Question: Which state is mentioned in the document?
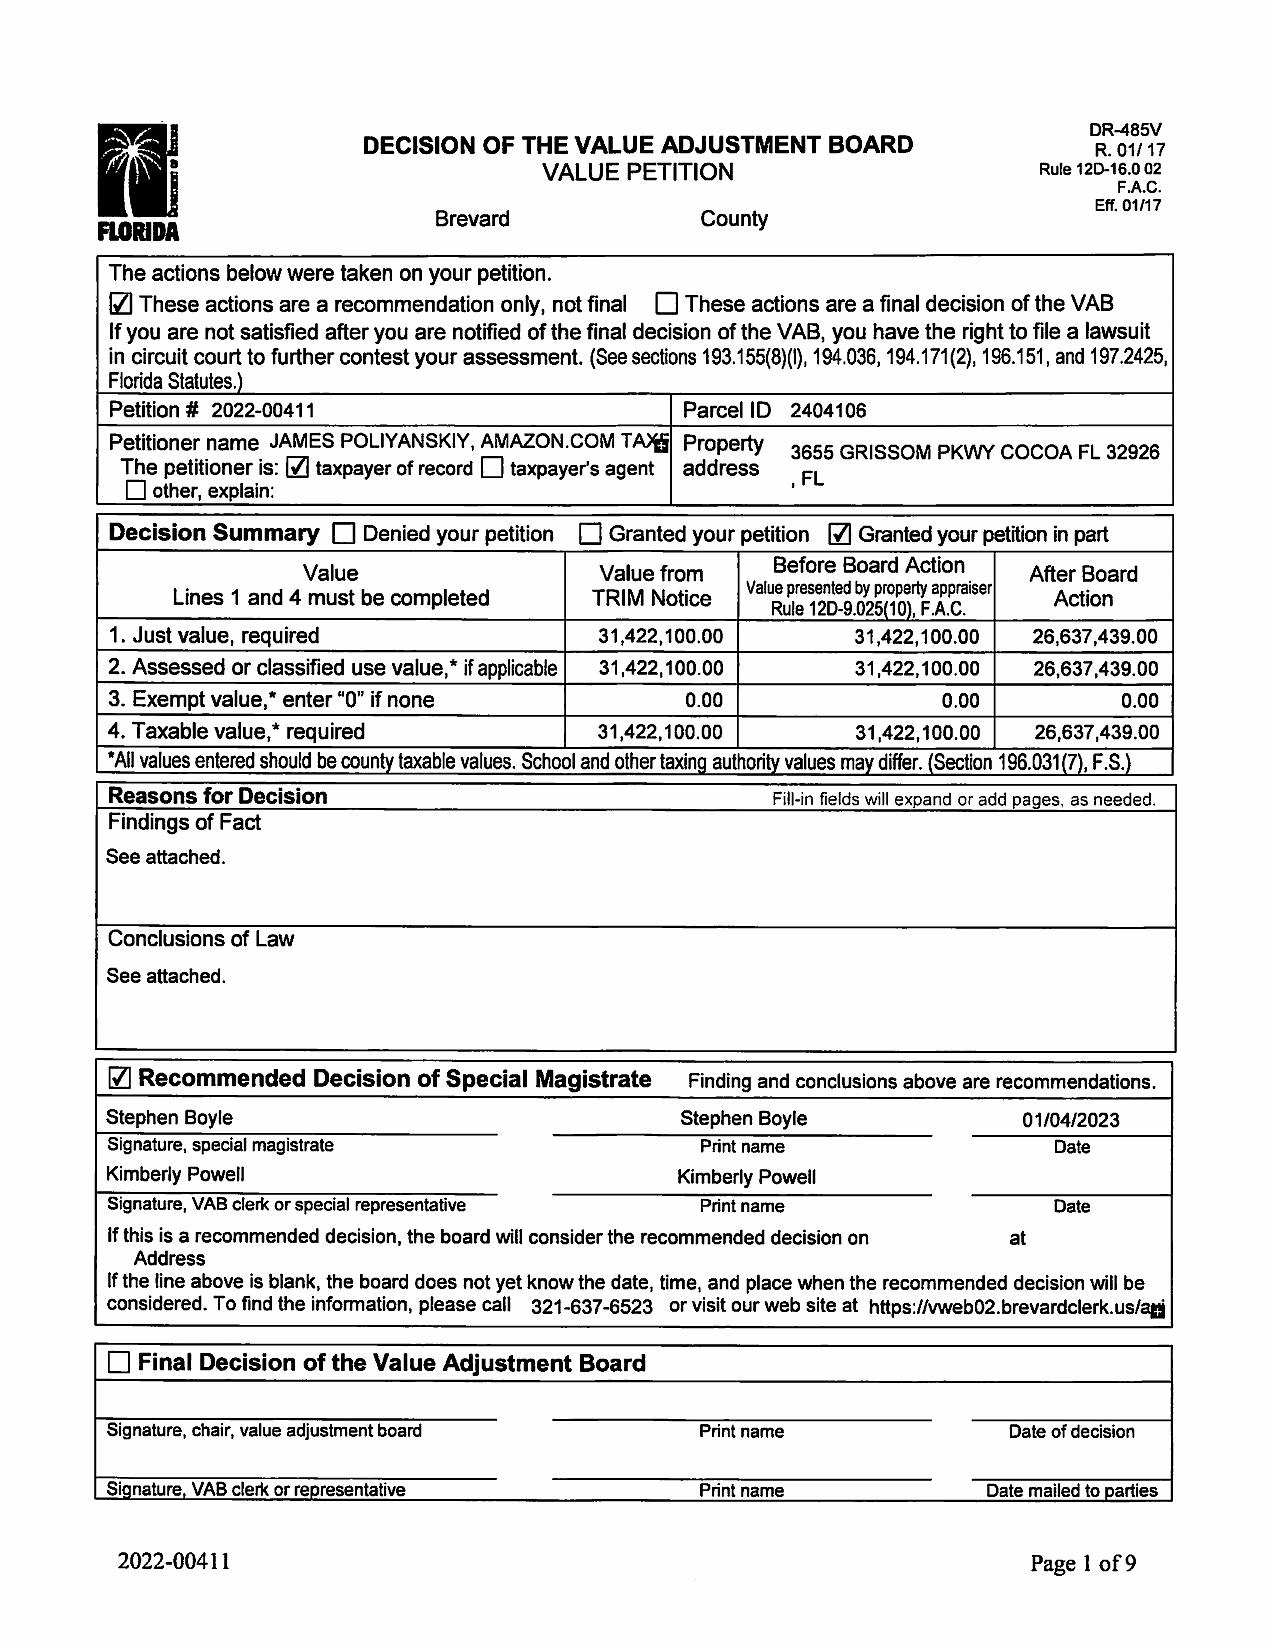
Answer: "FLORIDA"